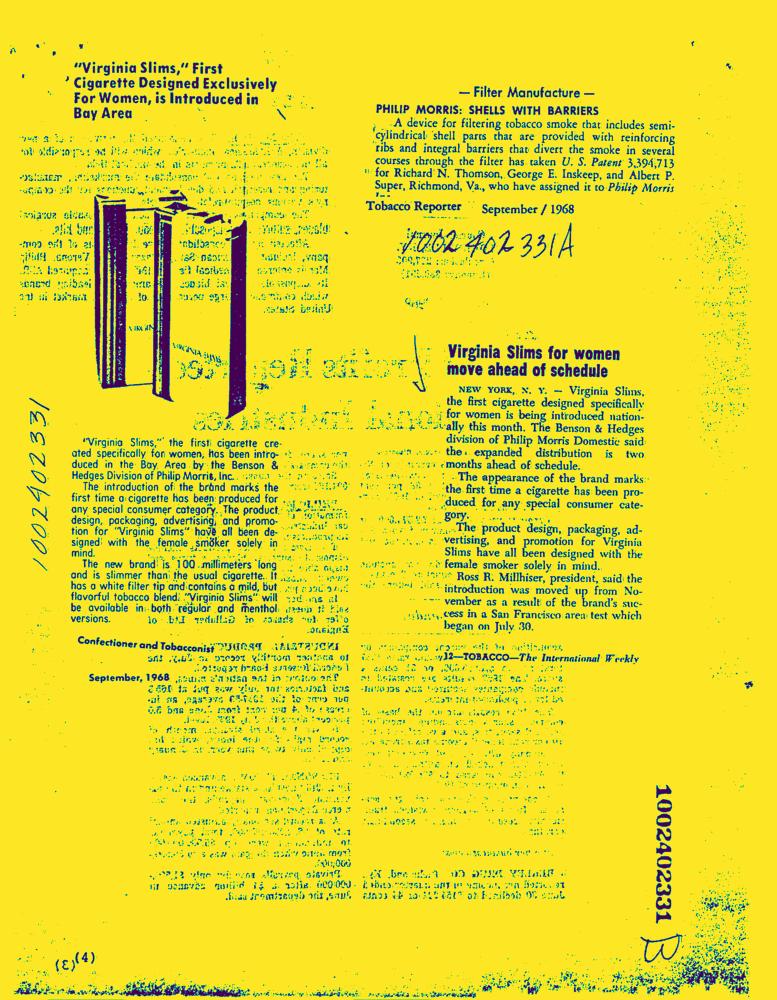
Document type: News-Article